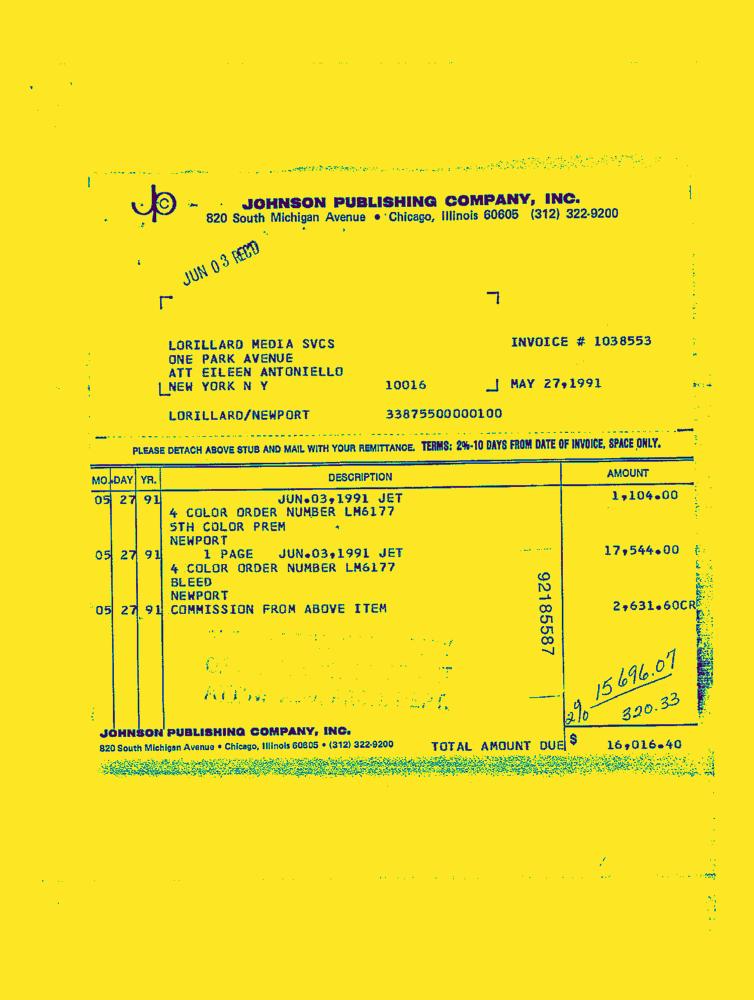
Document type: Invoice-Doc